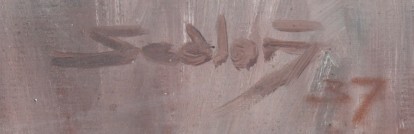
Signature of: otakar sedloň